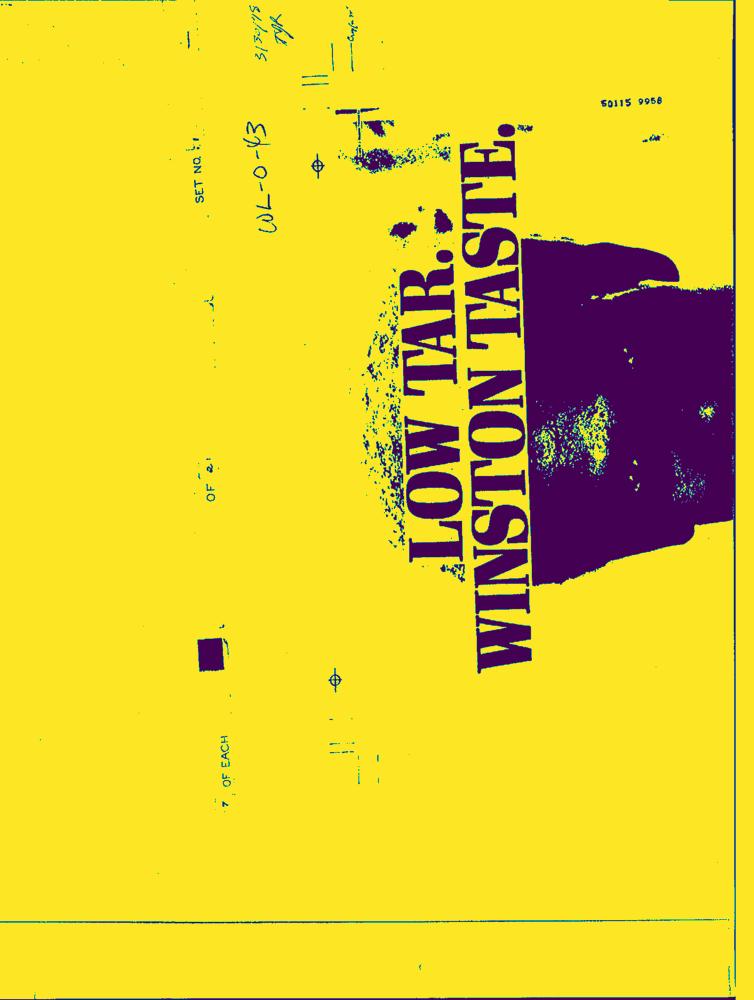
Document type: AD